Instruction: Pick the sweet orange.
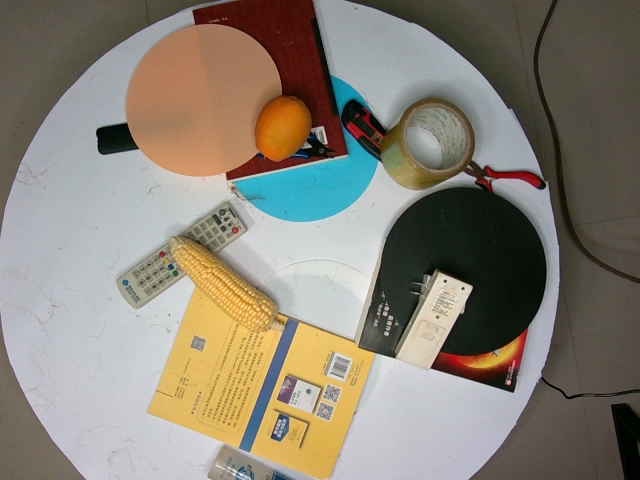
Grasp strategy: vertical